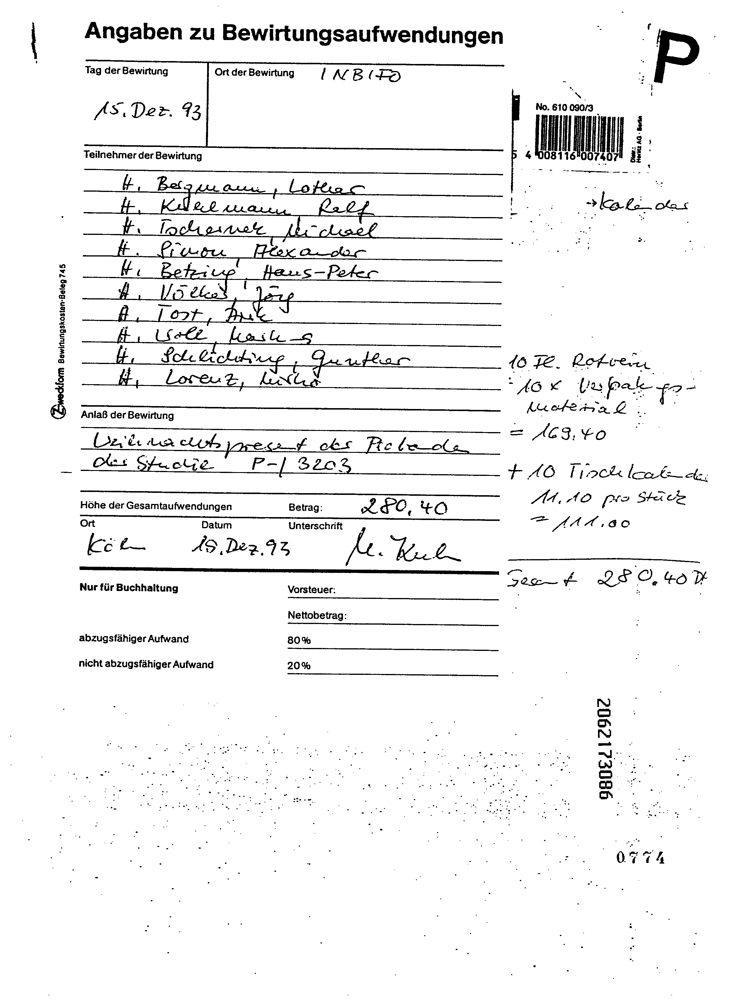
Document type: Invoice